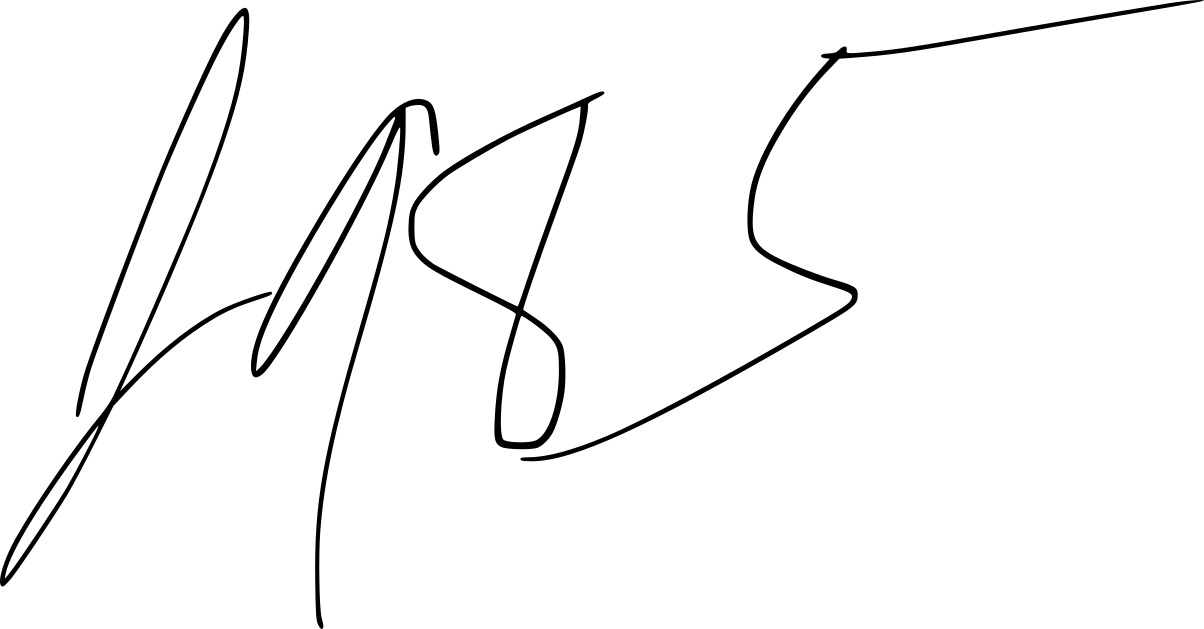
Signature of: jerma985